Question: What appears to be the issue?
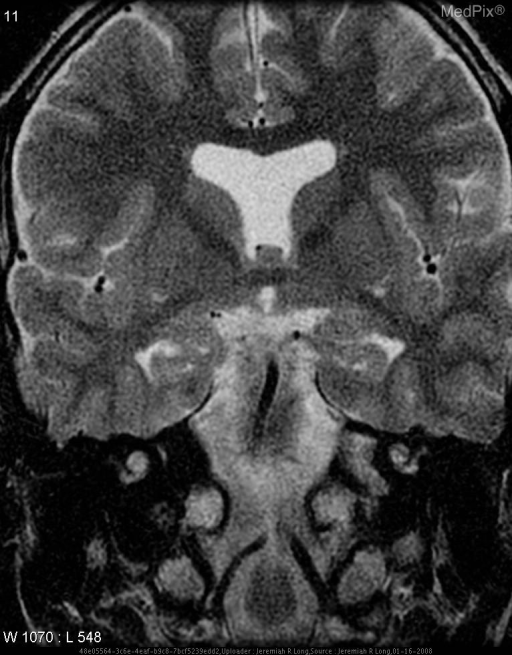
Answer: The findings suggest An axial T2 image through the mid brain demonstrates absence of the septum pellucidum.  Coronal T2 images also demonstrate absence of the septum pellucidum as well as hypoplasia of the optic tracts, chiasm and optic nerves. No other abnormalities were present.. Axial T2 image through the mid brain demonstrates absence of the septum pellucidum. Coronal T2 images again demonstrate absence of the septum pellucidum as well as hypoplasia of the optic tracts, chiasm and nerves.. The patient might have a history of 10 year-old male with a known dignosis of septo-optic dysplasia..